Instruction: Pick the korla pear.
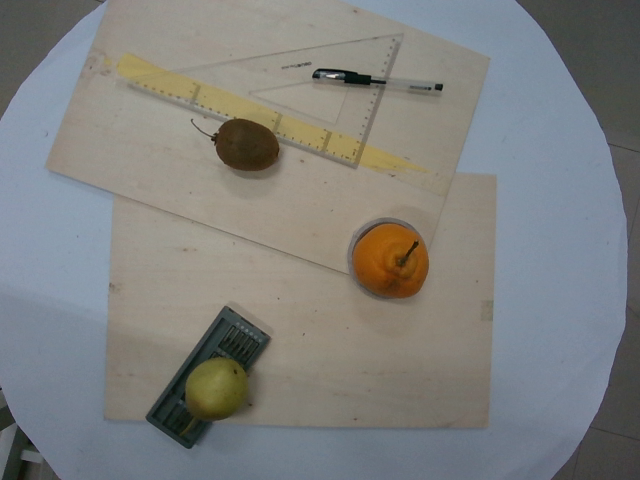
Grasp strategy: vertical